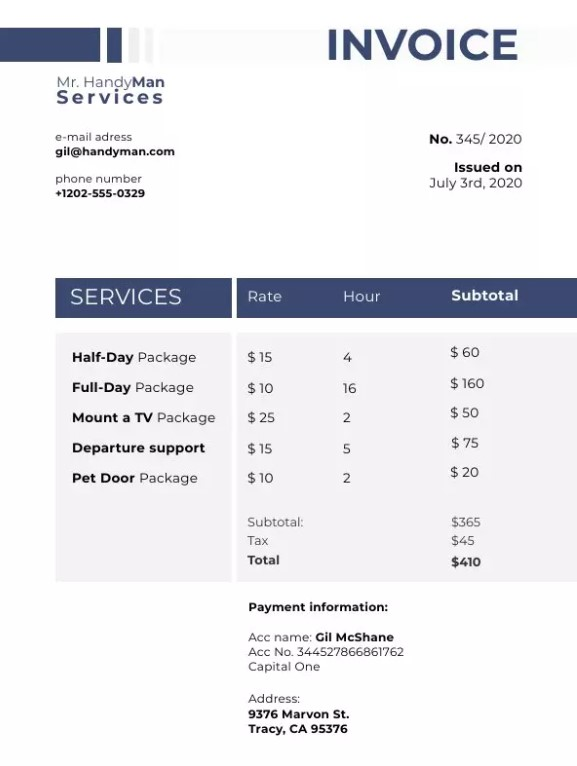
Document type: Invoice